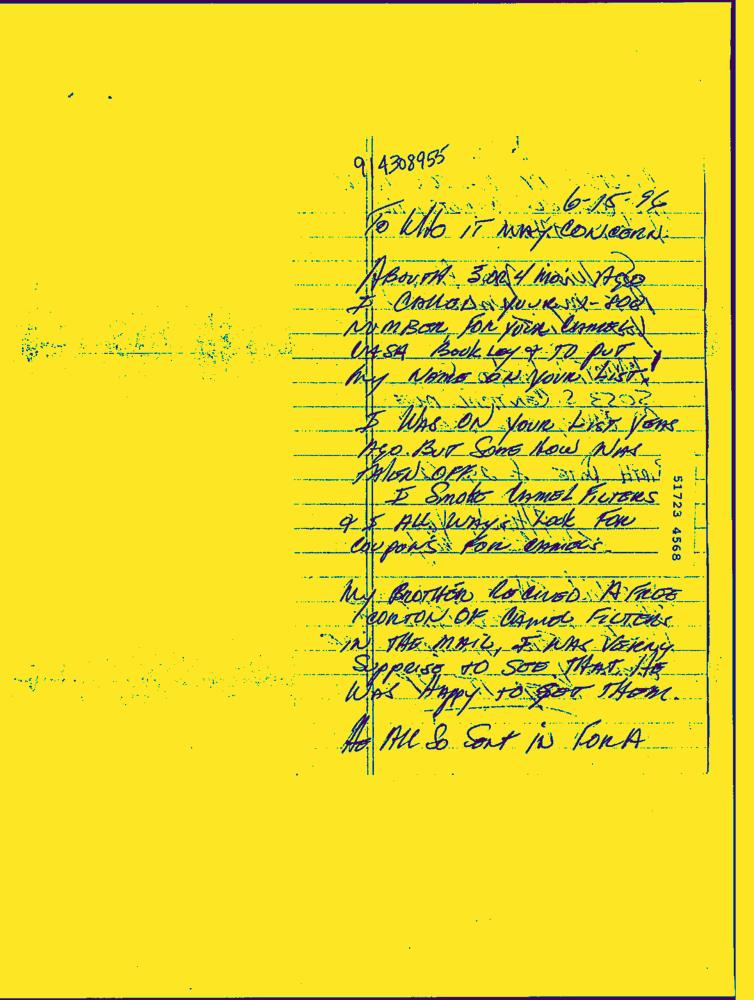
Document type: Hand-Written